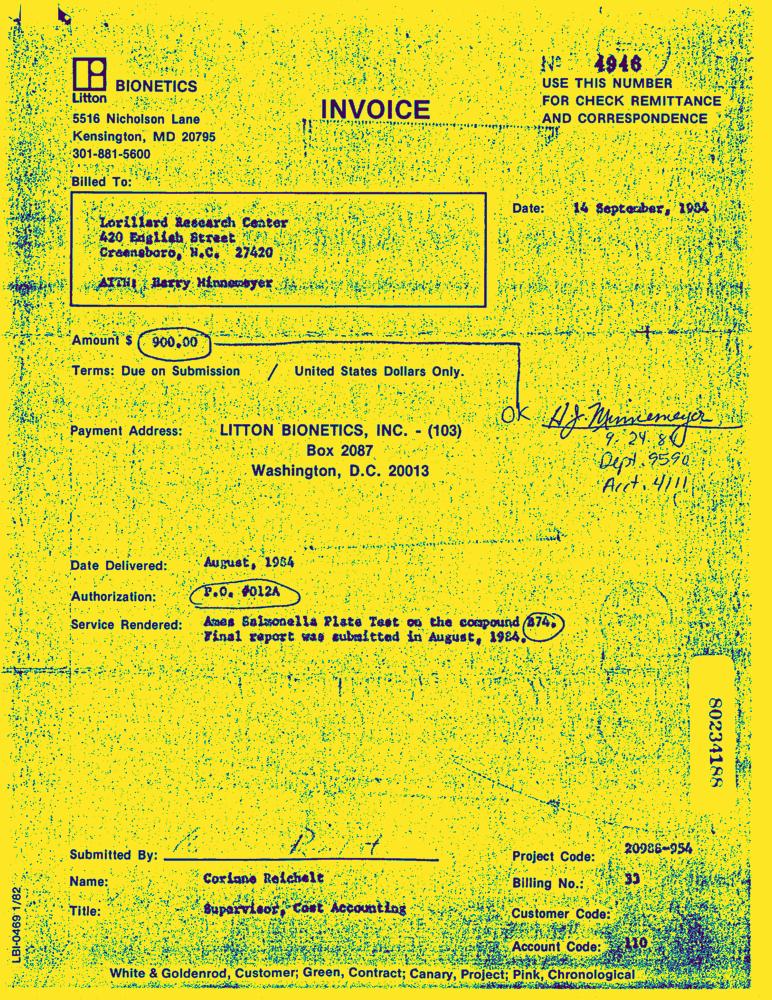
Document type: Invoice-Doc